Question: What type of tax is indicated in the document, personal property or real estate?
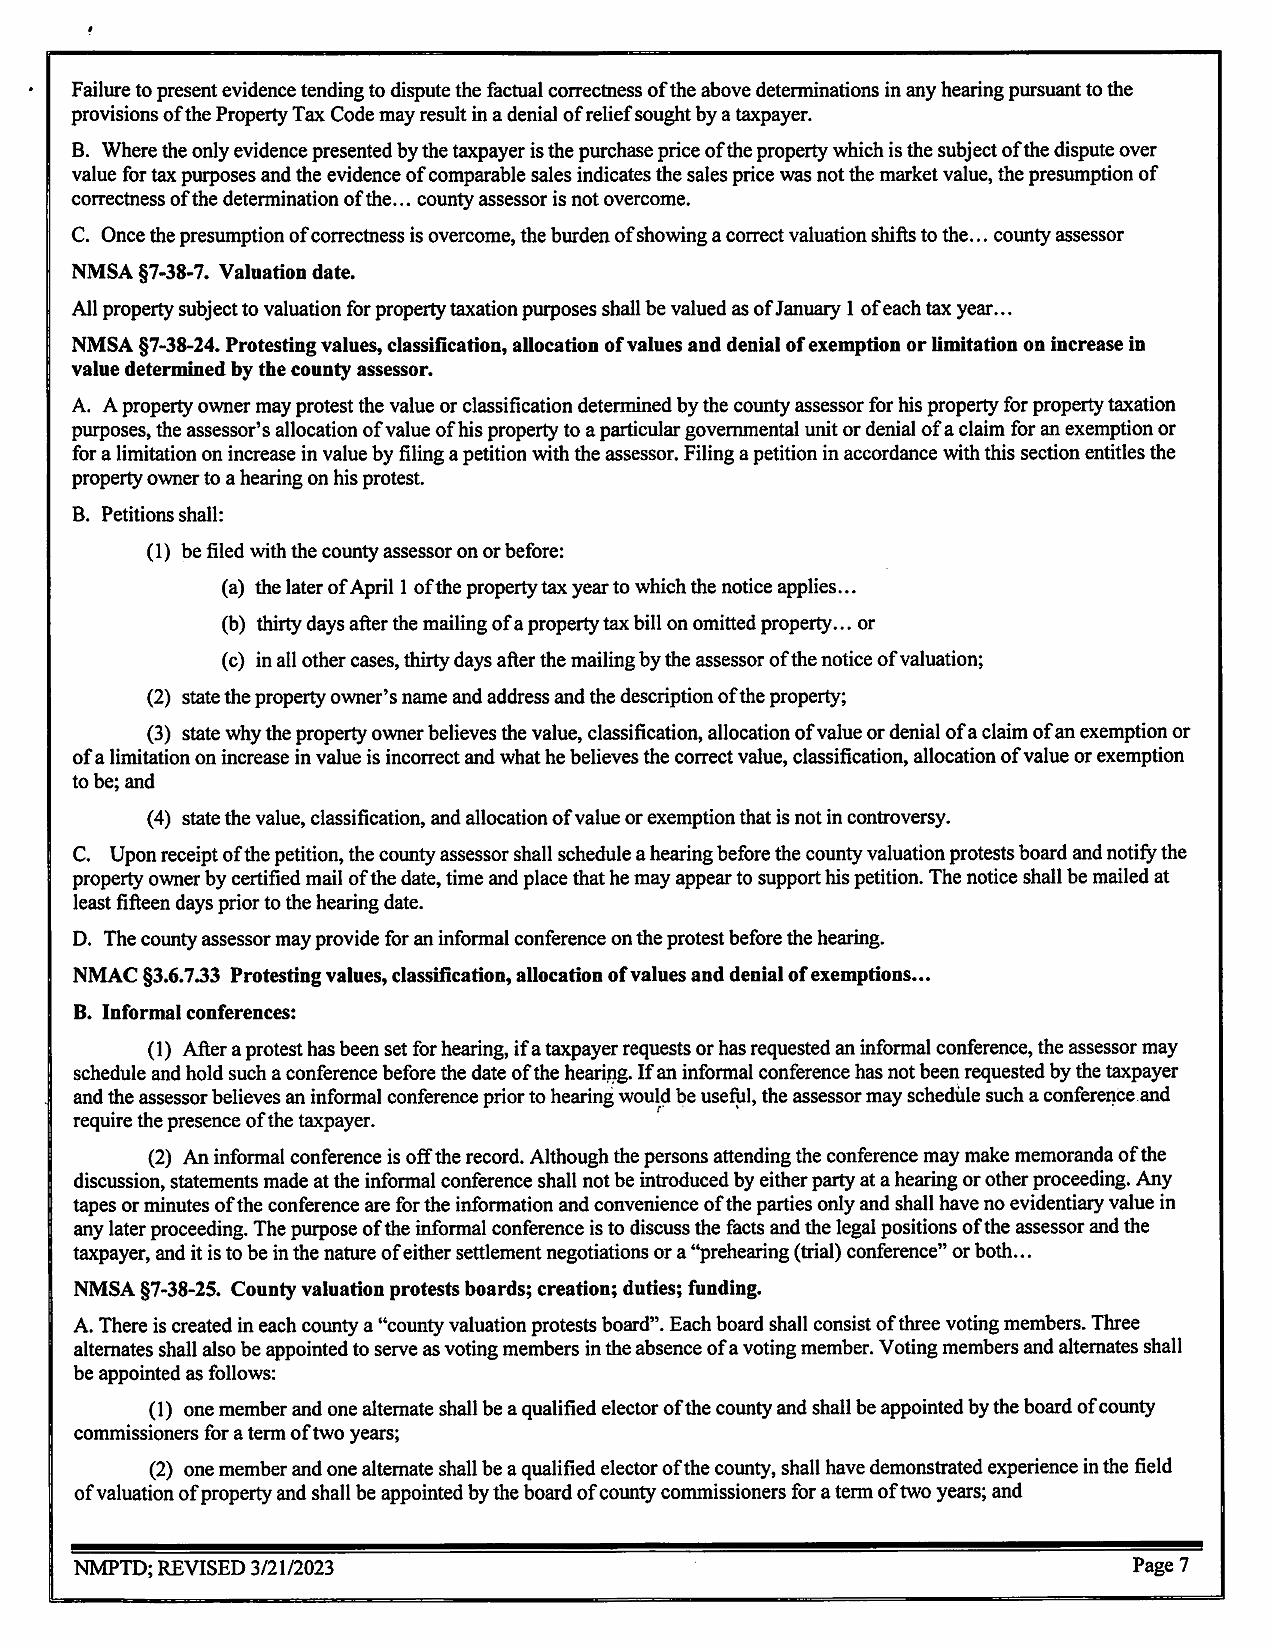
Answer: "property taxation purposes"